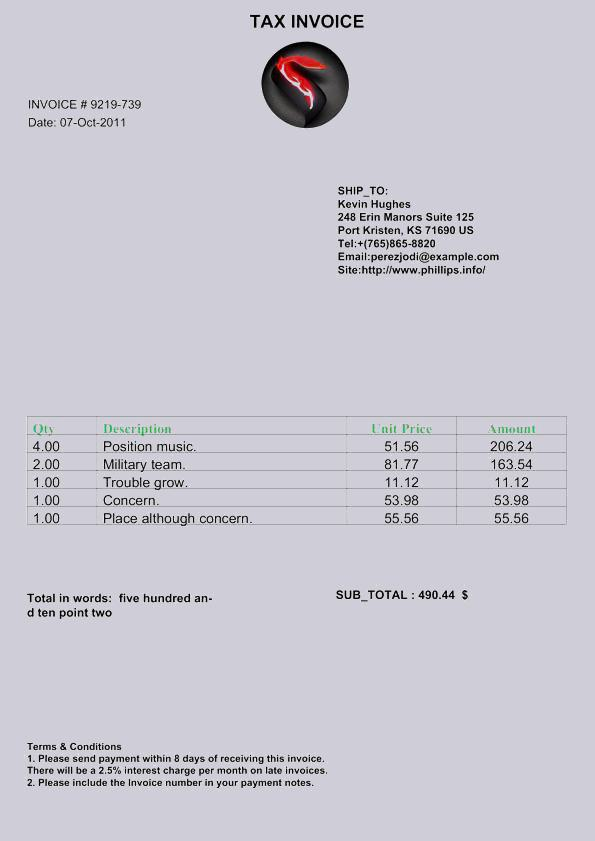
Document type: Invoice